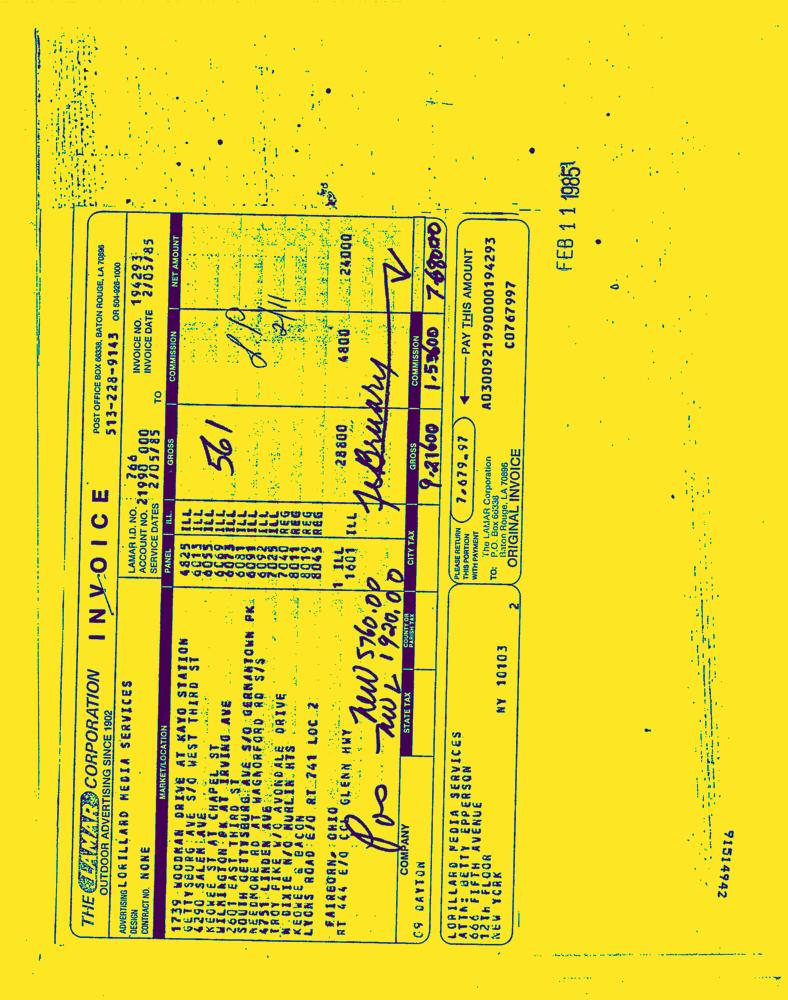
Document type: Invoice-Doc